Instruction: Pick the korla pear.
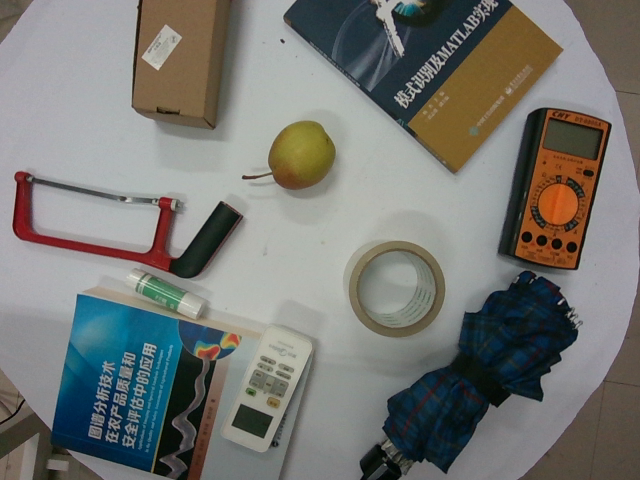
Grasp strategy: vertical